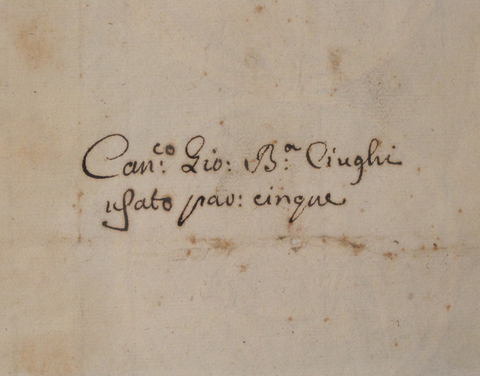
Signature of: giovanni battista ciughi